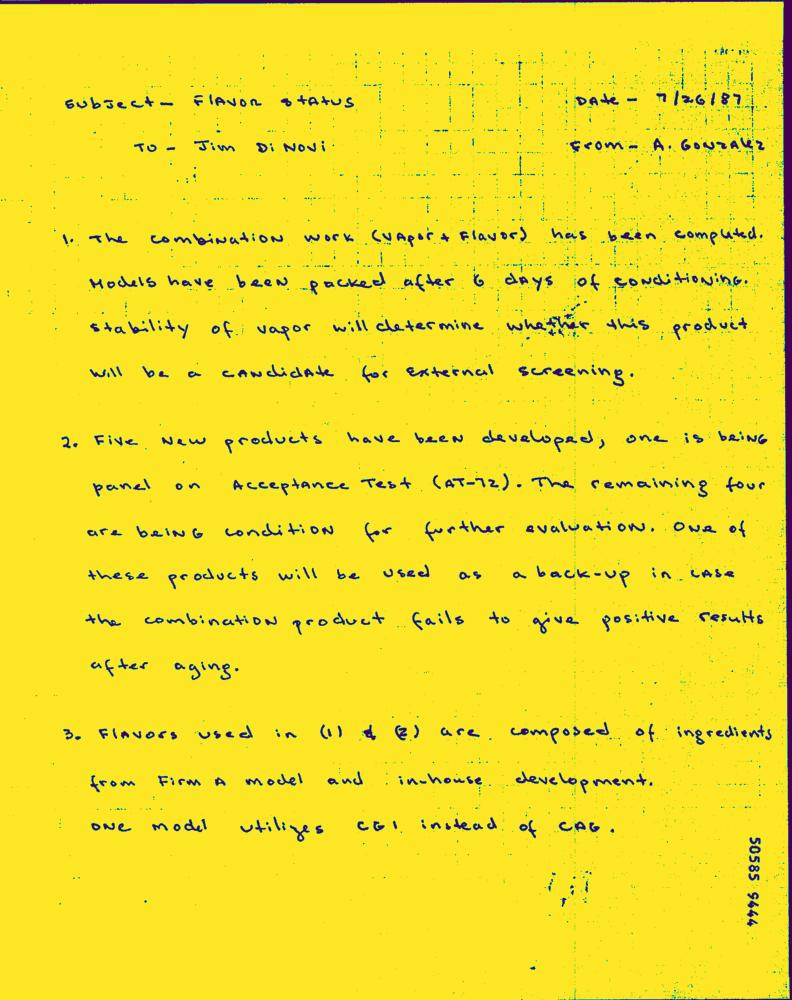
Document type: Hand-Written